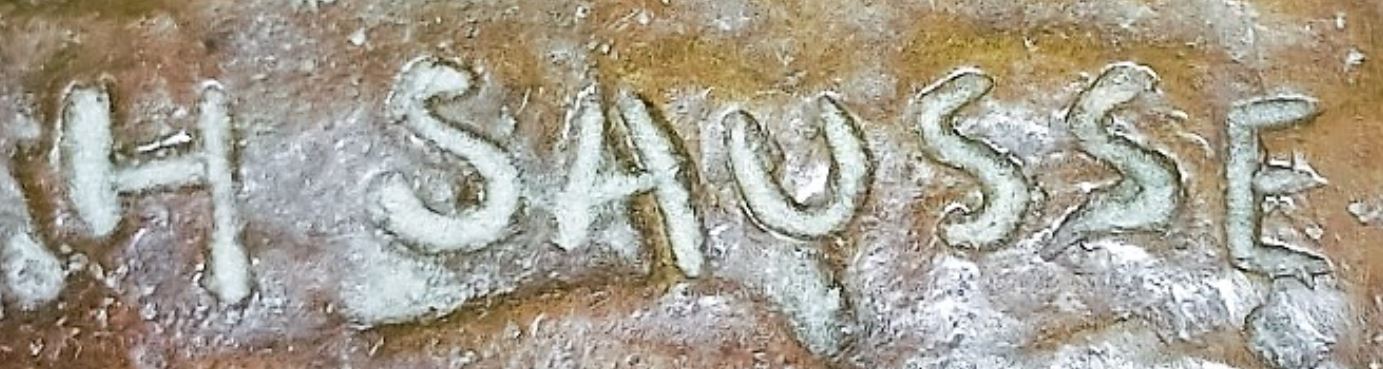
Signature of: honoré sausse